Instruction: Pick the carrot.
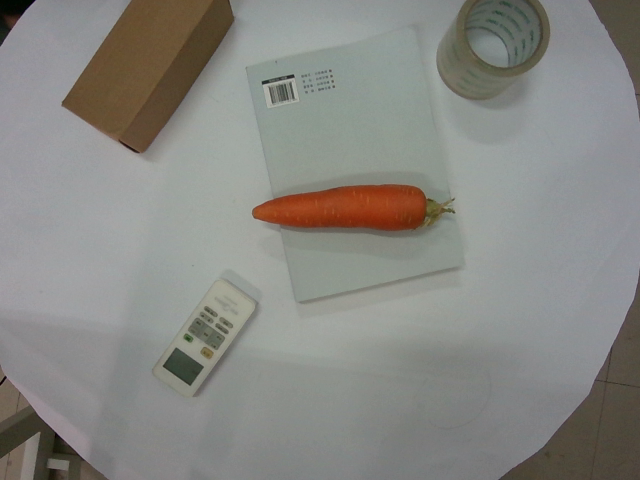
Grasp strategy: vertical